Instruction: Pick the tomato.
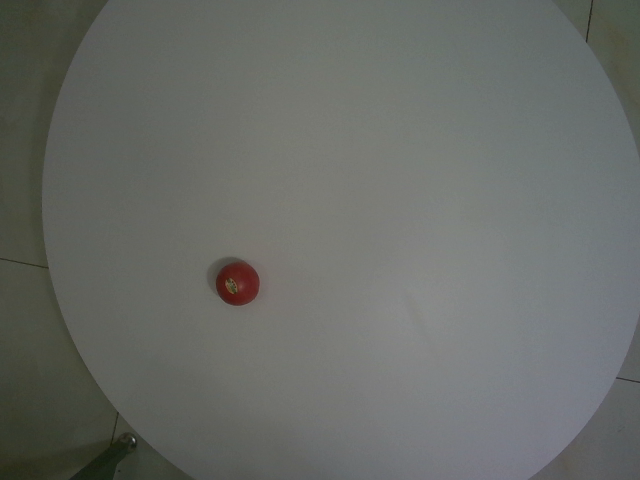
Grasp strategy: vertical